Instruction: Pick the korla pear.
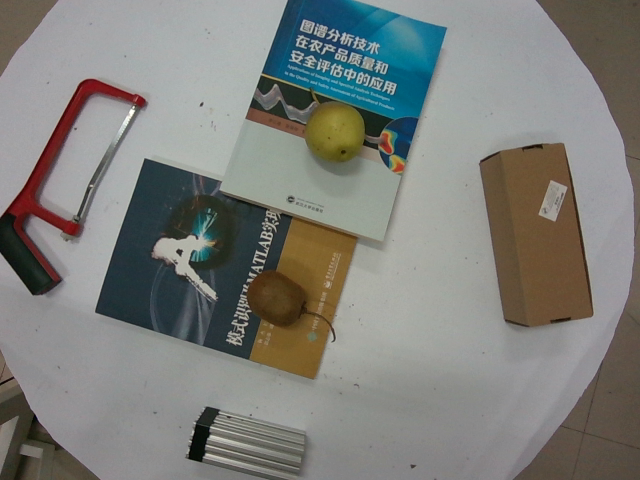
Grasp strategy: vertical